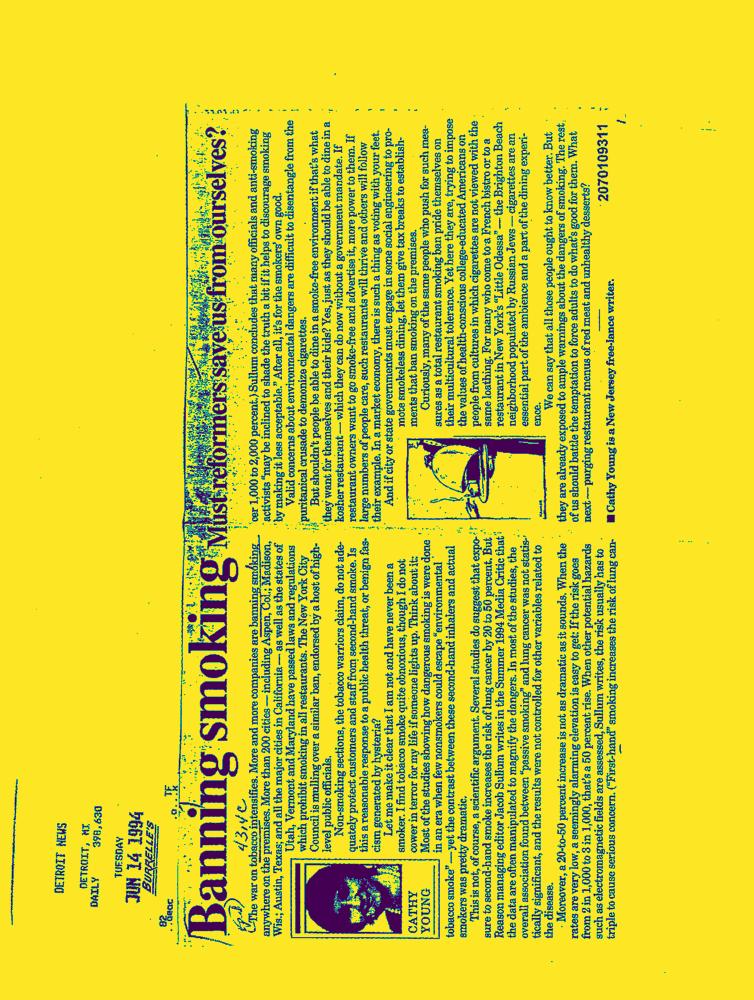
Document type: News-Article